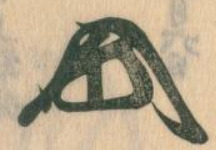
Signature of: hōjō moritoki